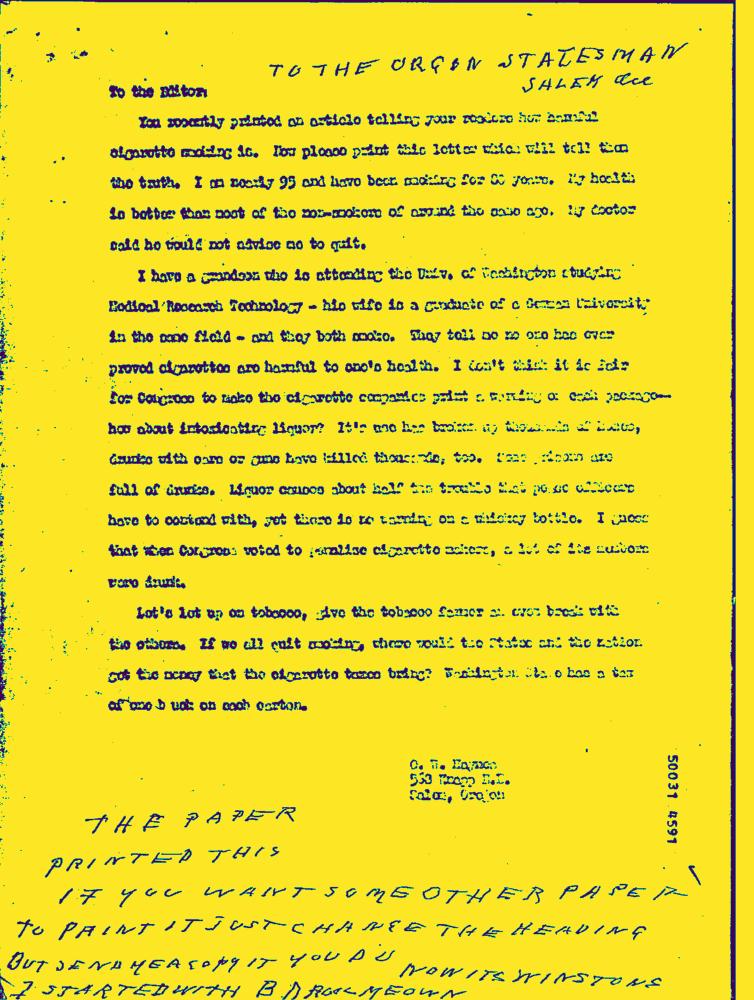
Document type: Hand-Written